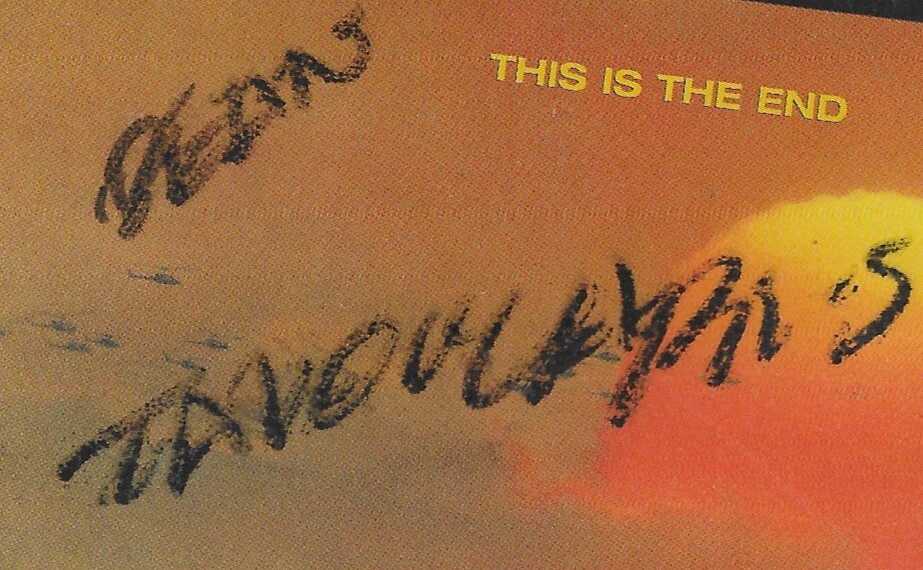
Signature of: dean tavoularis